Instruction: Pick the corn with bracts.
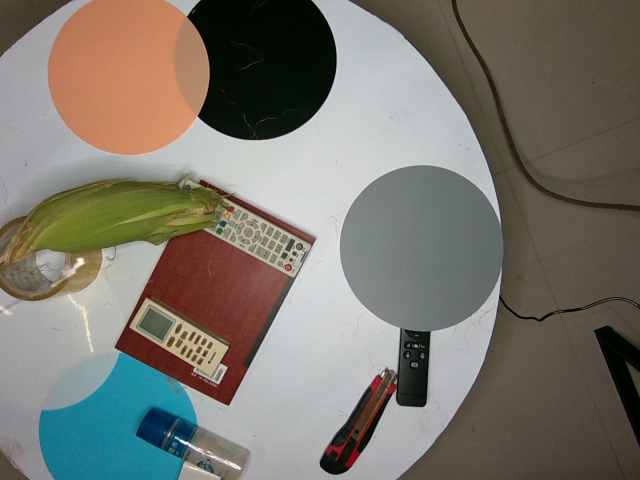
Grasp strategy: vertical